Question: What is the filing due date as per the document?
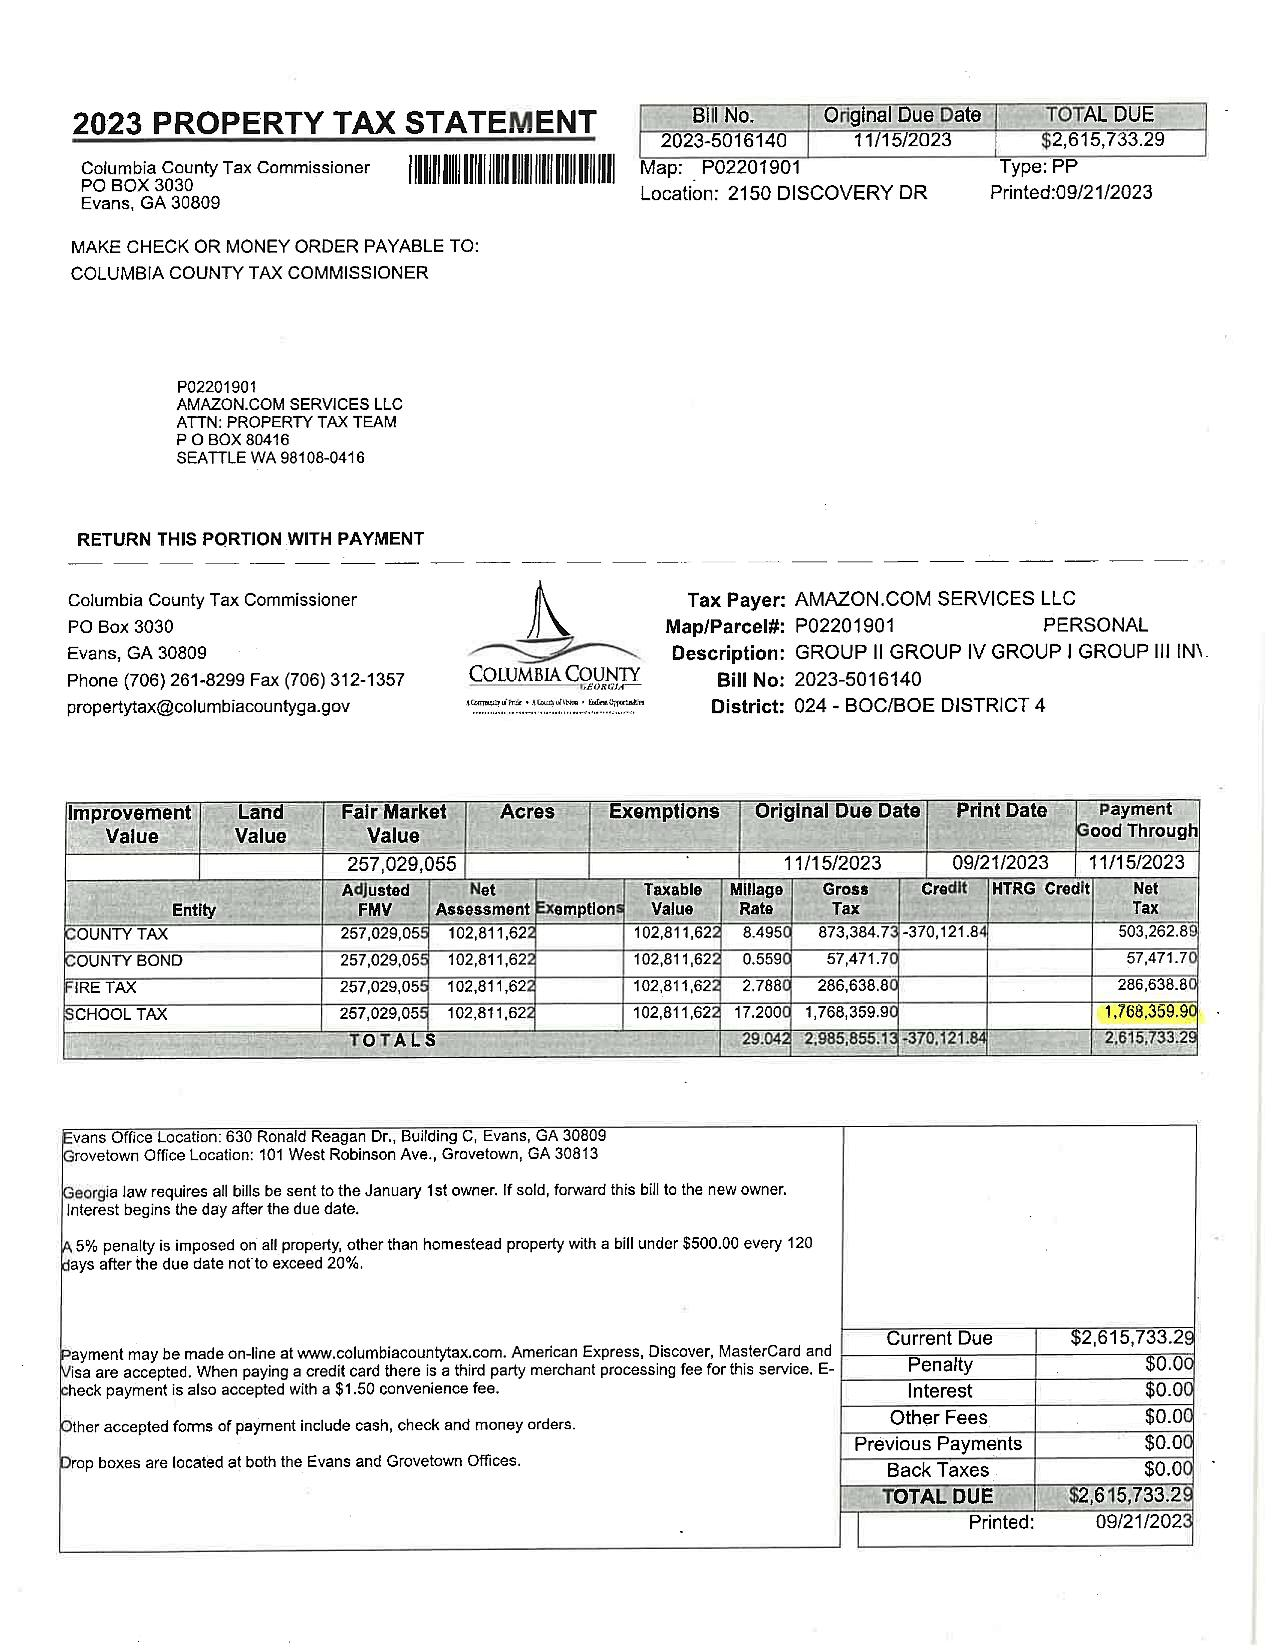
Answer: "11/15/23"